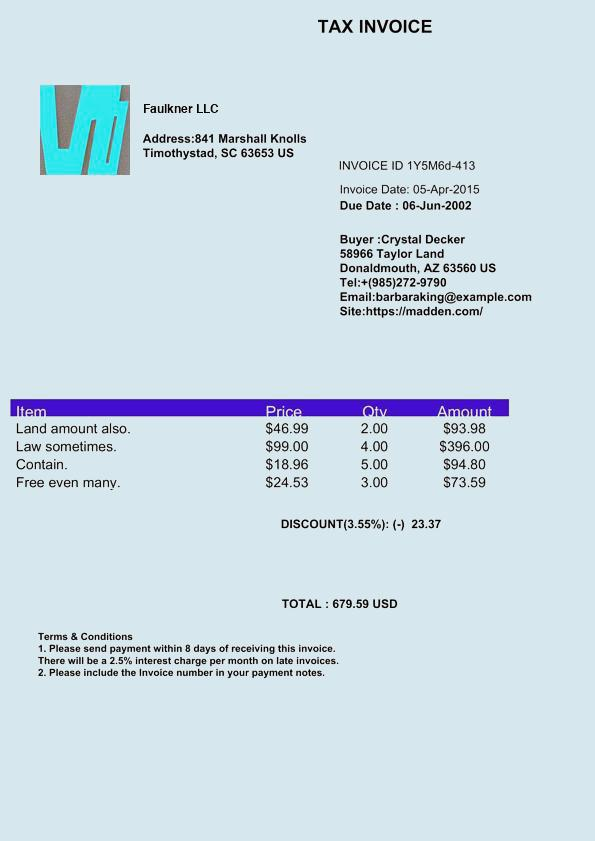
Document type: Invoice